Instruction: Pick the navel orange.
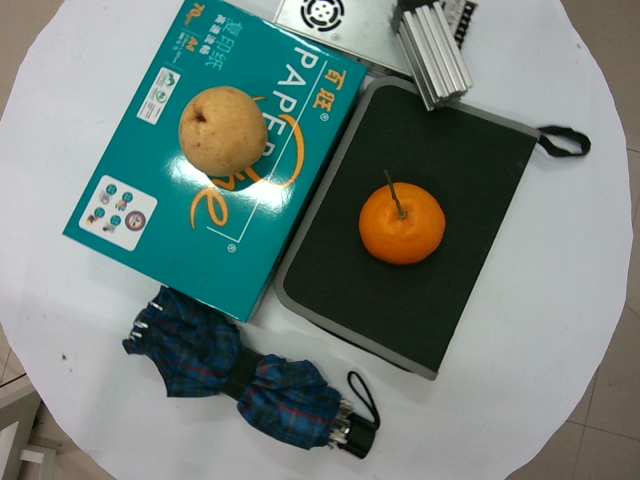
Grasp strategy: vertical